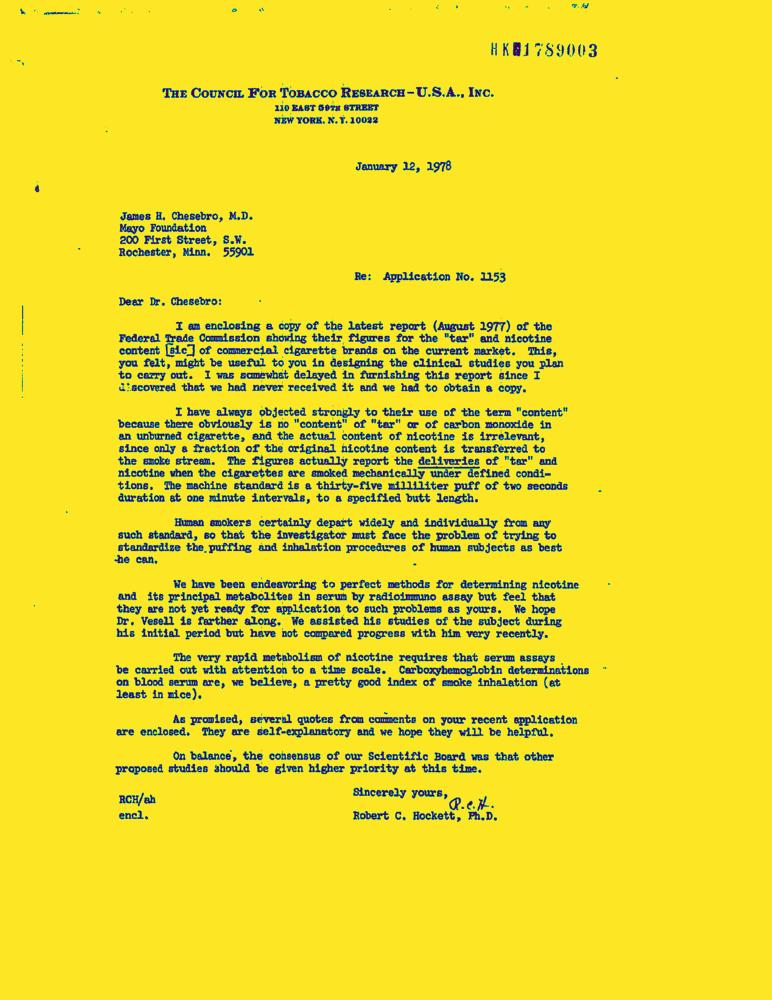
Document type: Letter-Doc